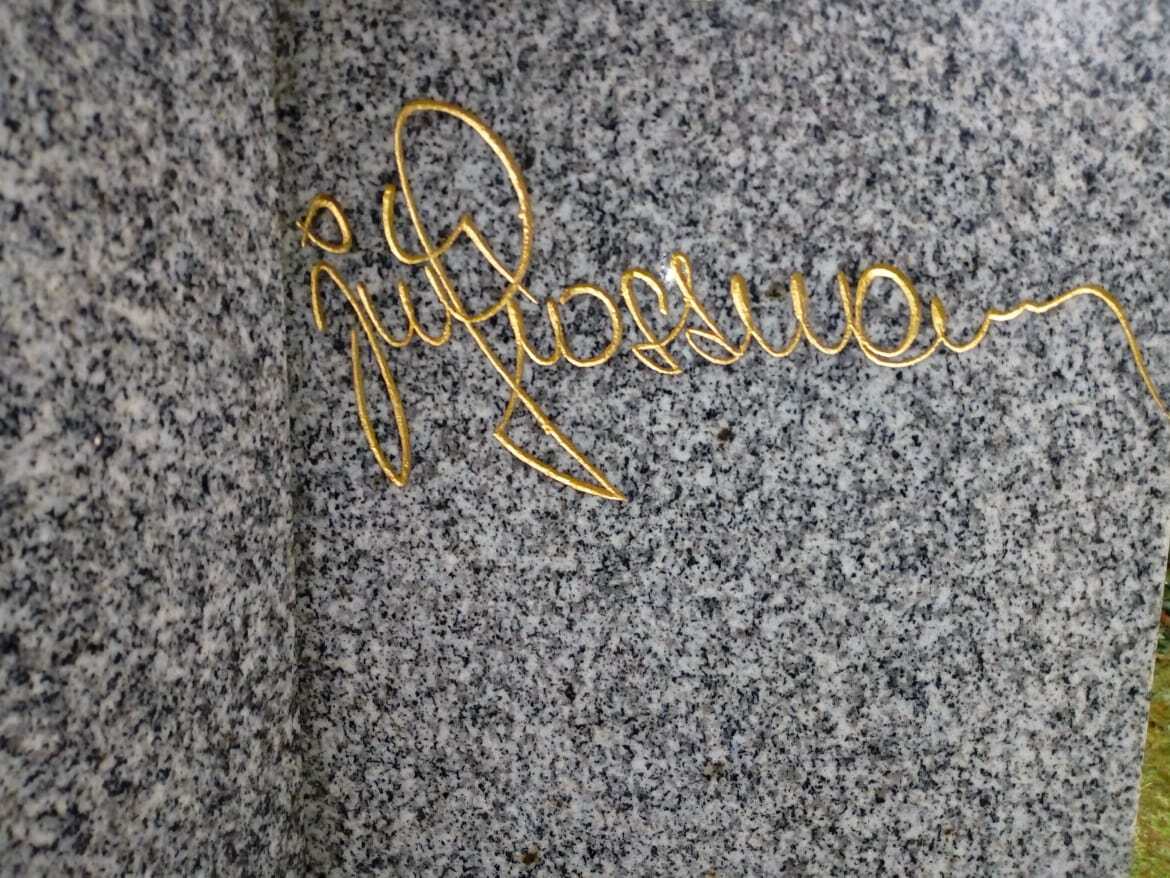
Signature of: jiří grossmann